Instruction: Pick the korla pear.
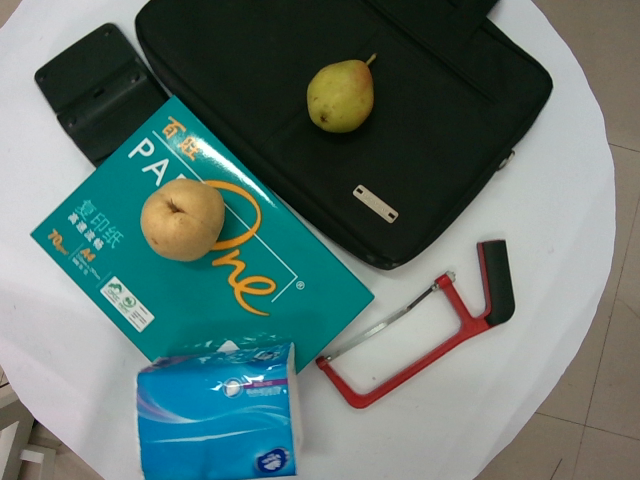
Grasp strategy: vertical